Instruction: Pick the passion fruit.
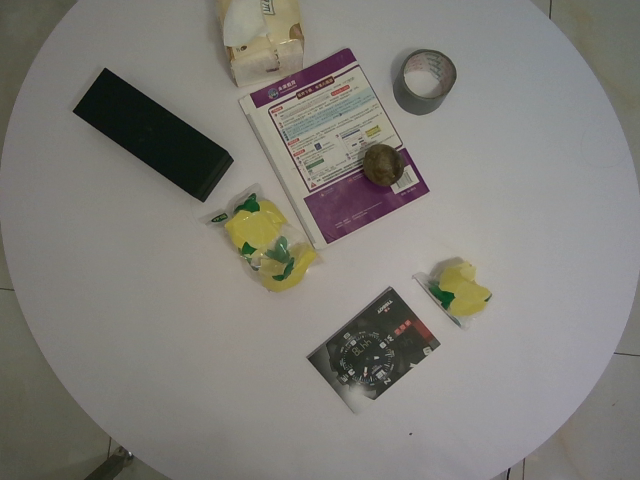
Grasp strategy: vertical